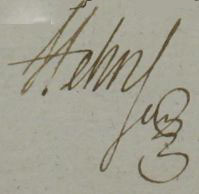
Signature of: ivan istomin